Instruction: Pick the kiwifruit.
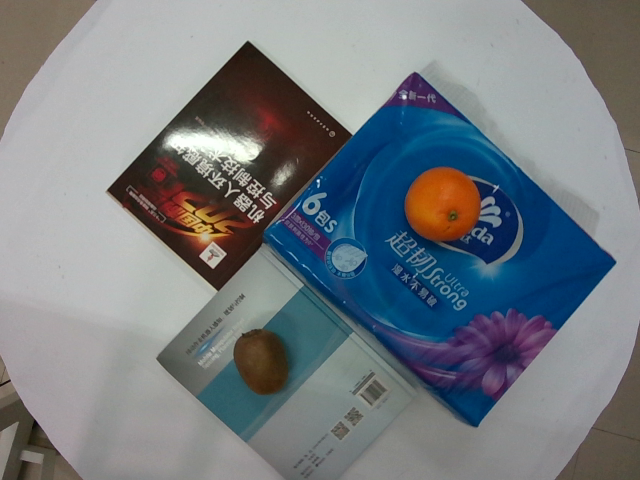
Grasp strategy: vertical